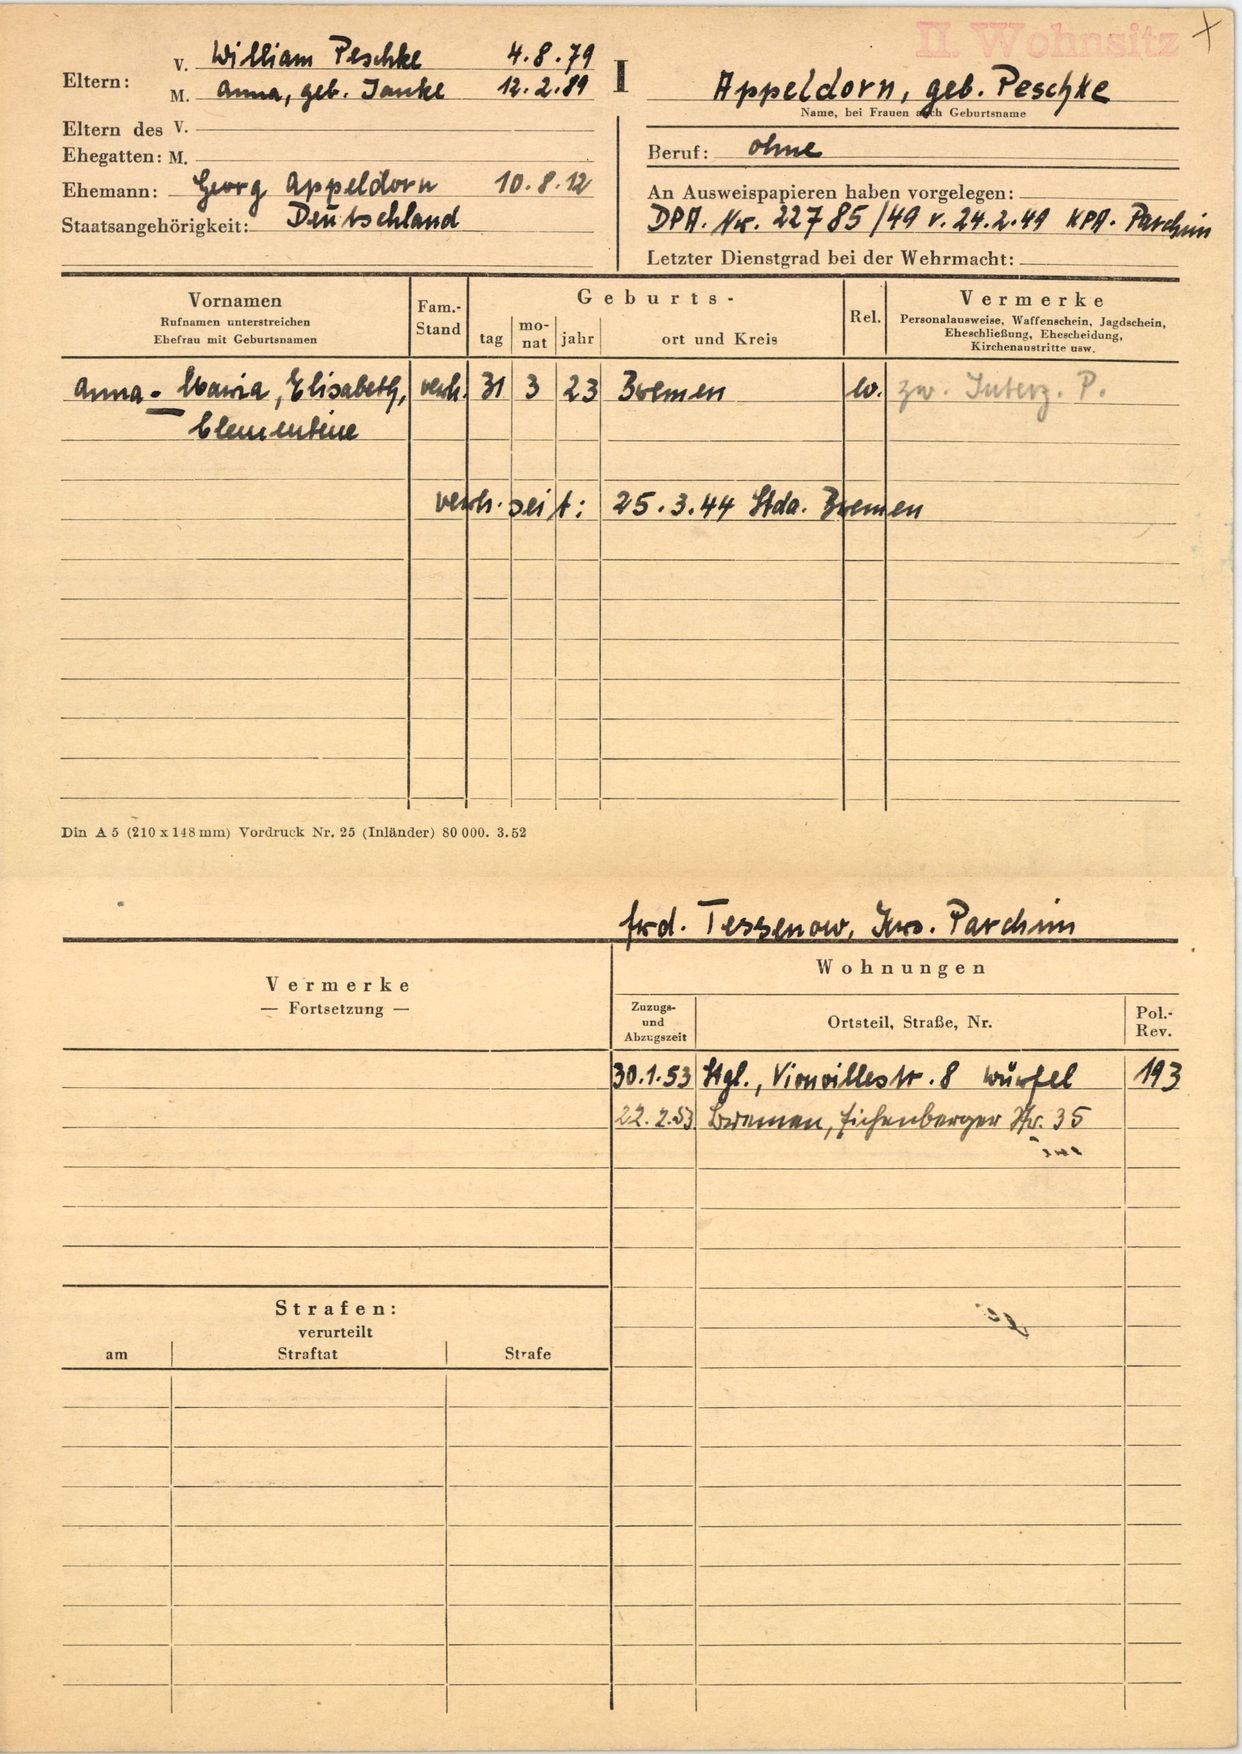
Appeldorn, geb. Peschke